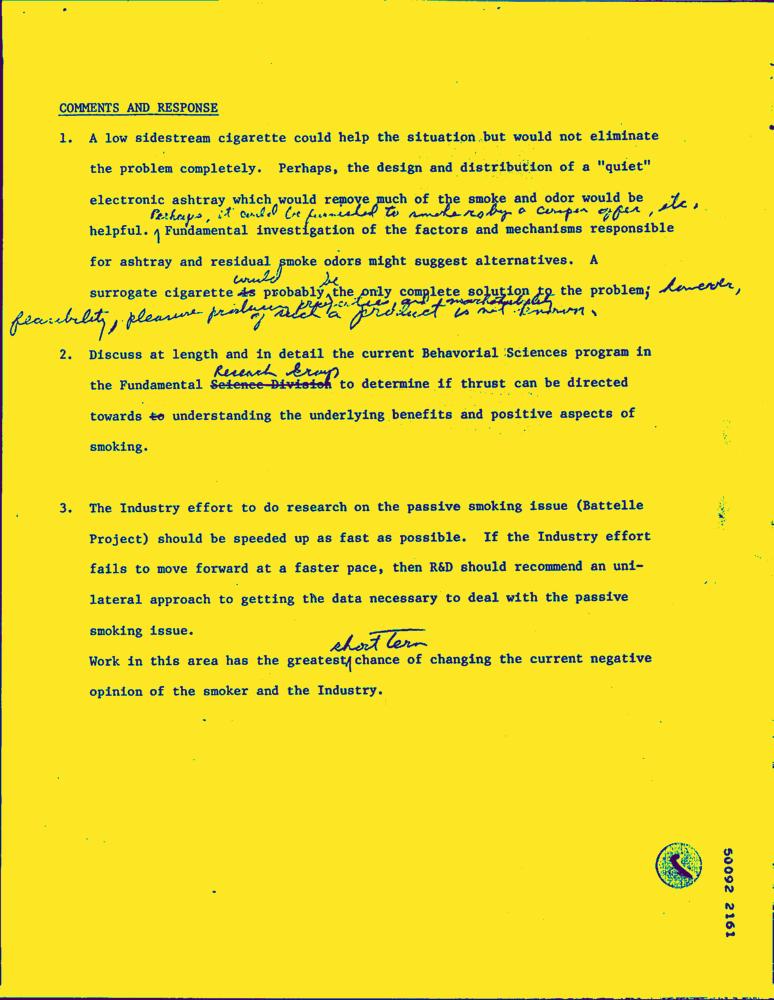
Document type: Hand-Written